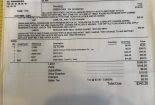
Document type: Invoice